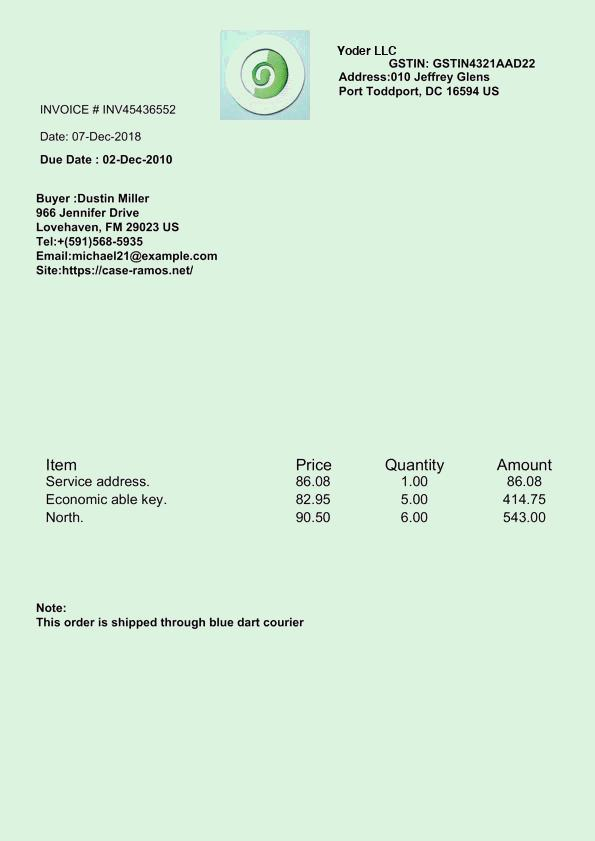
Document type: Invoice